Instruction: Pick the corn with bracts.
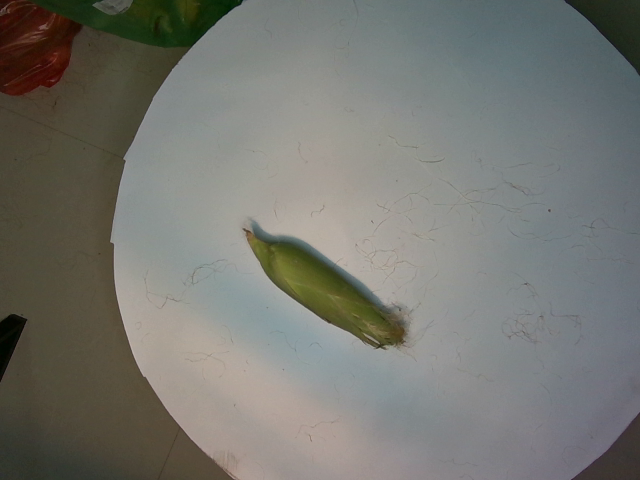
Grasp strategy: vertical